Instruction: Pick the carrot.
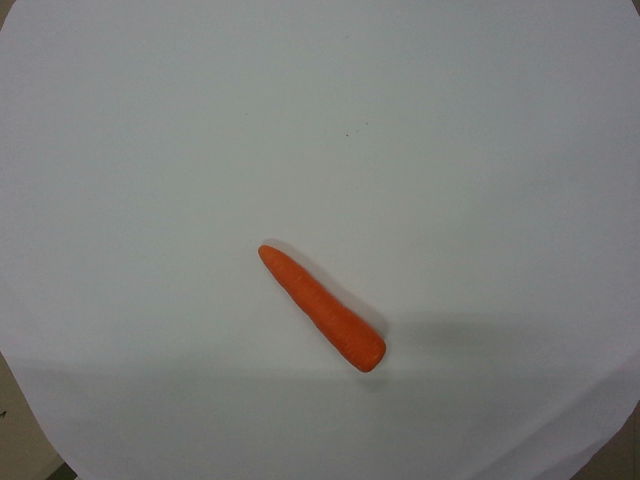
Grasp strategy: vertical